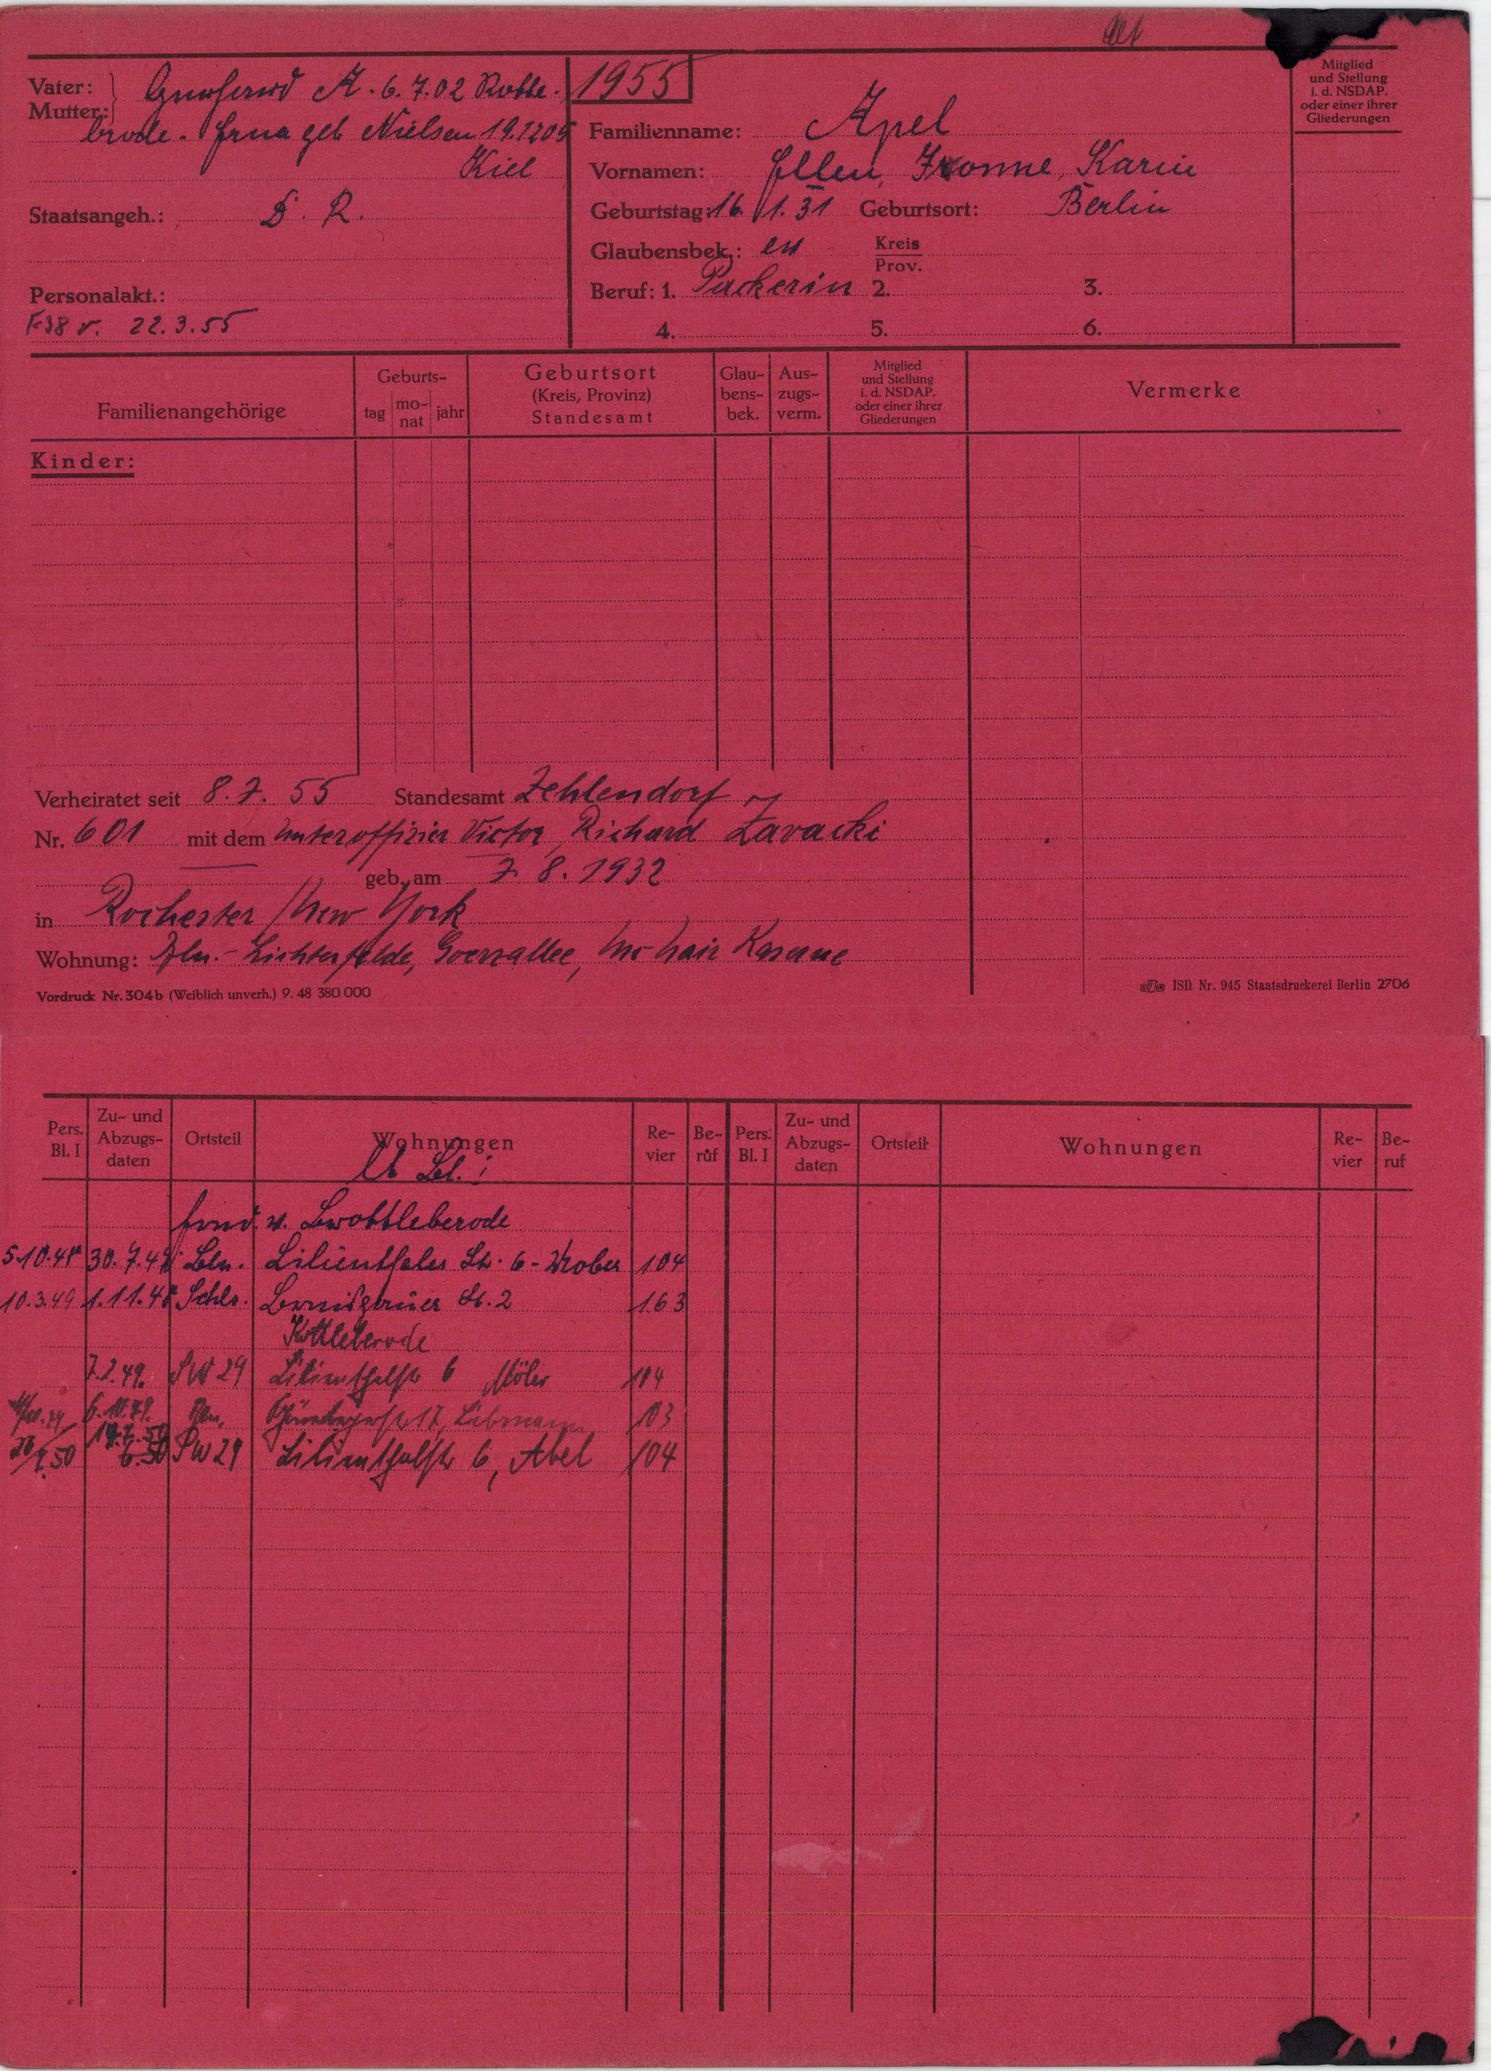
Apel